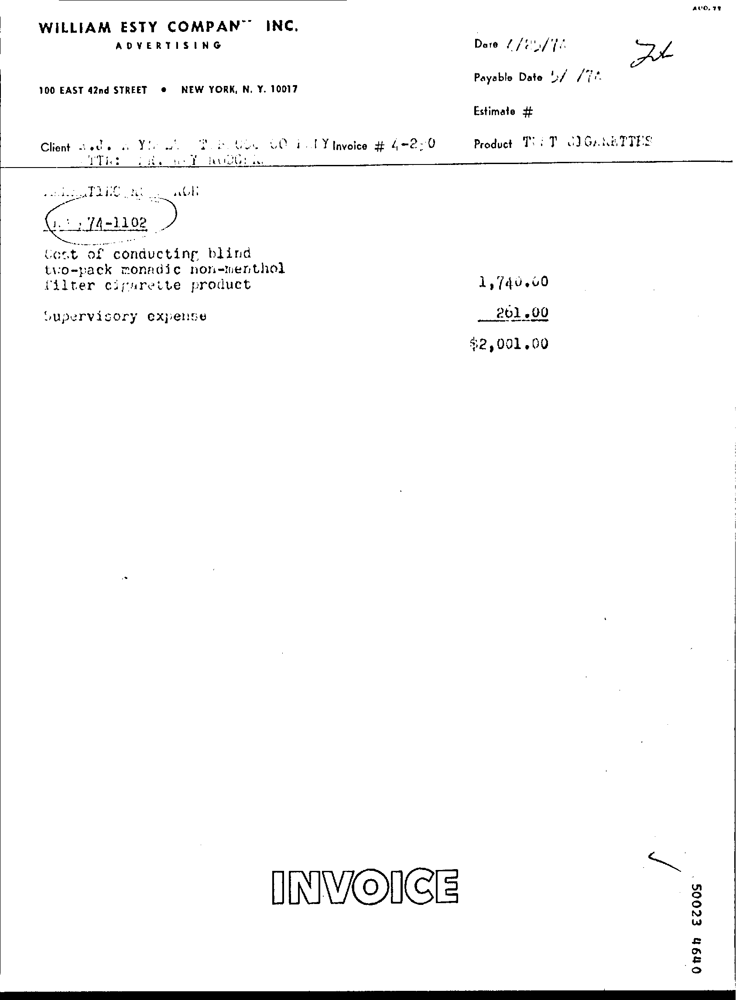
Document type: Invoice